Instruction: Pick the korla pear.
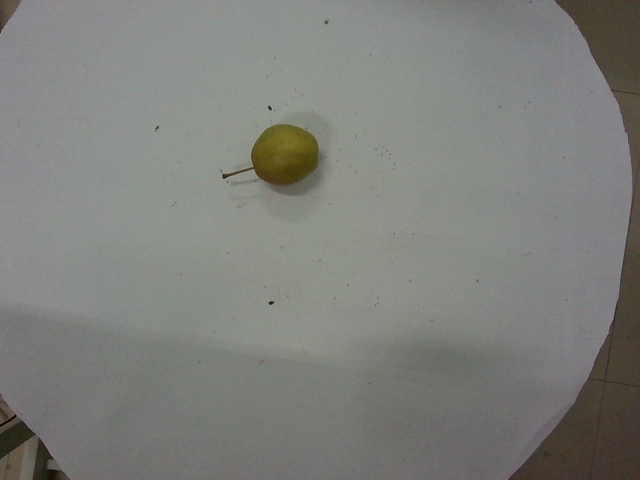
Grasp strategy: vertical